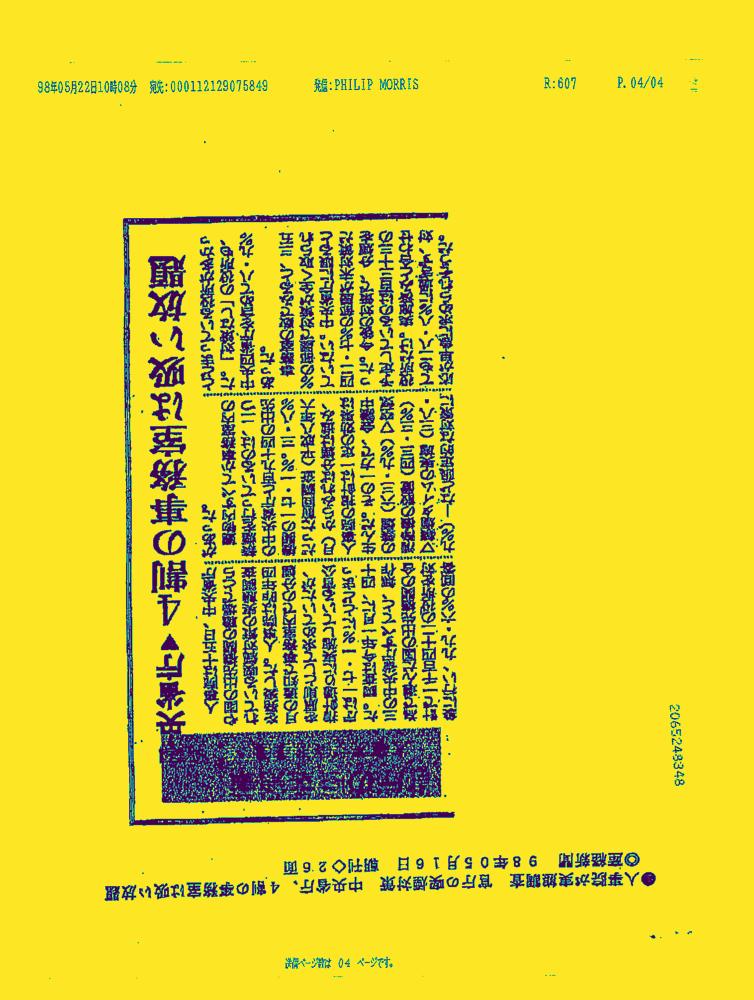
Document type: News-Article